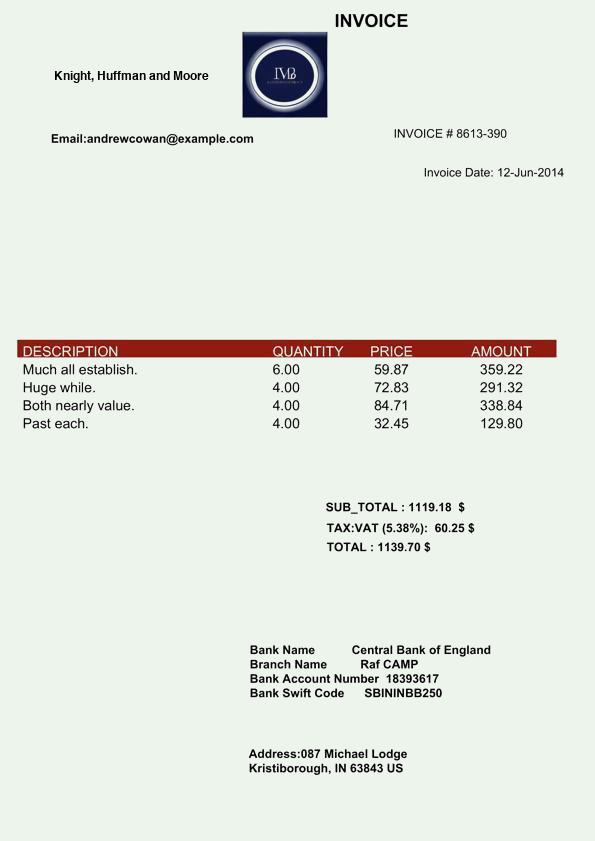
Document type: Invoice